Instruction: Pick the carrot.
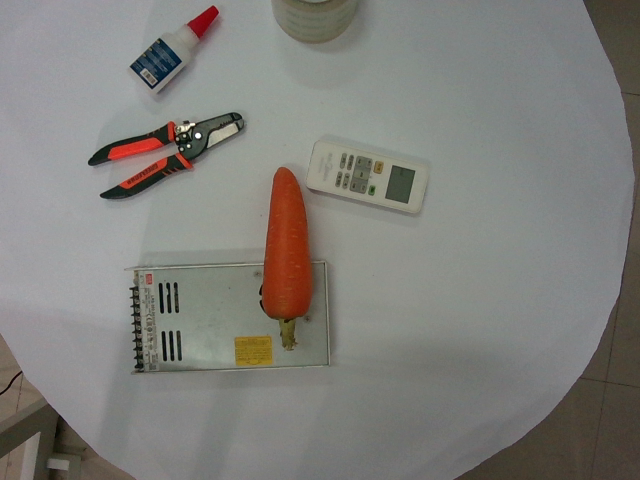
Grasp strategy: vertical